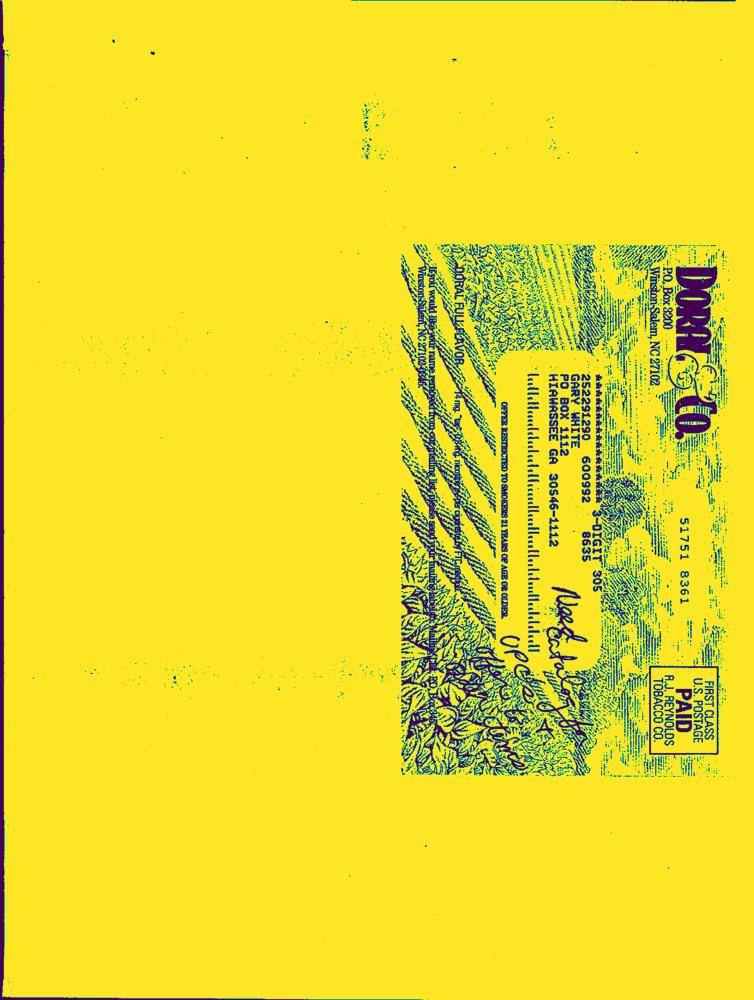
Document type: Hand-Written